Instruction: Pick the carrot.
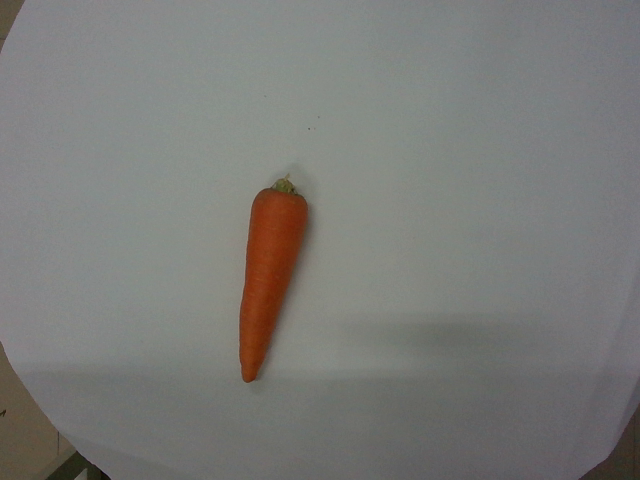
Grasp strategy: vertical